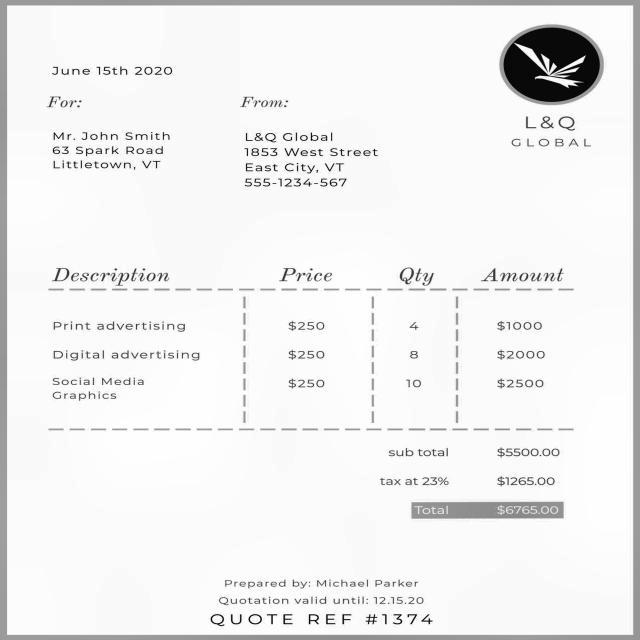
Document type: Invoice